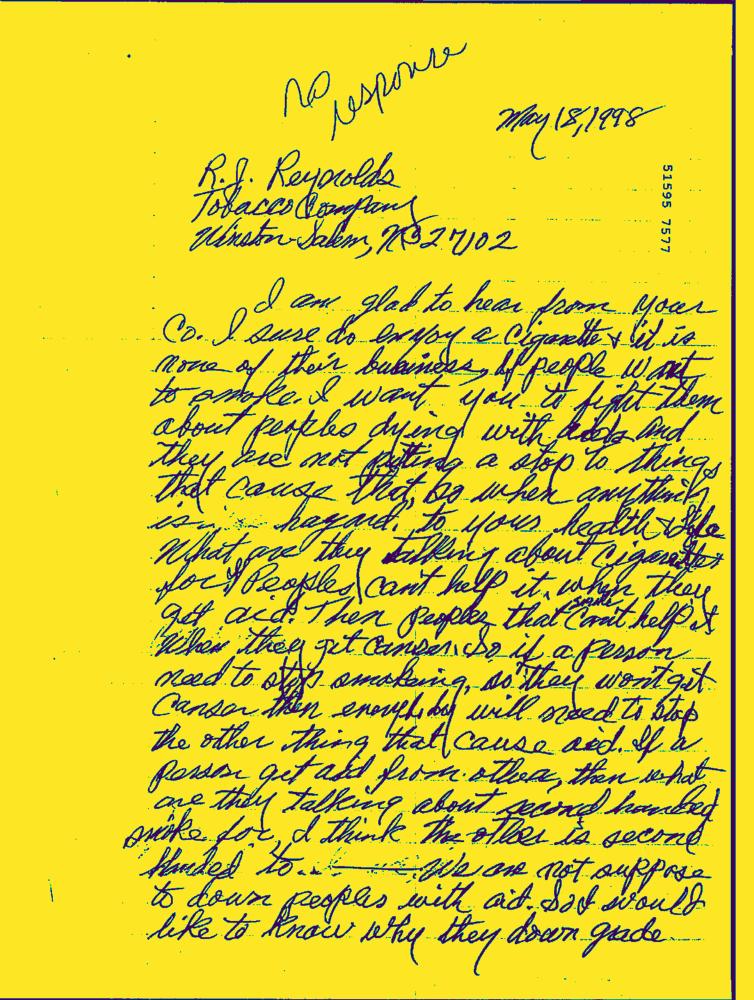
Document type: Hand-Written